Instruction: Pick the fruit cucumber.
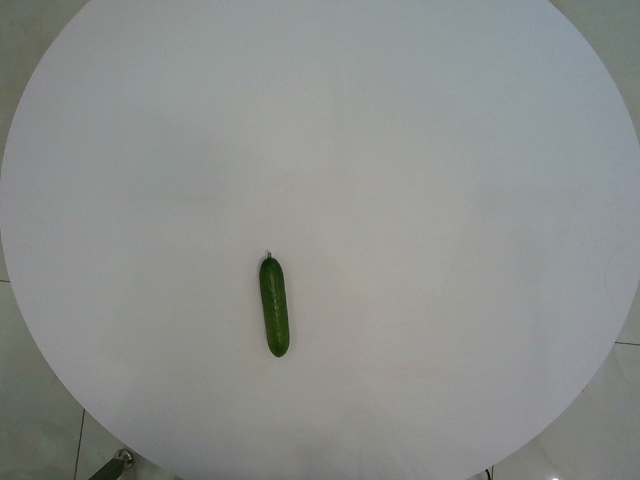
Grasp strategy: vertical